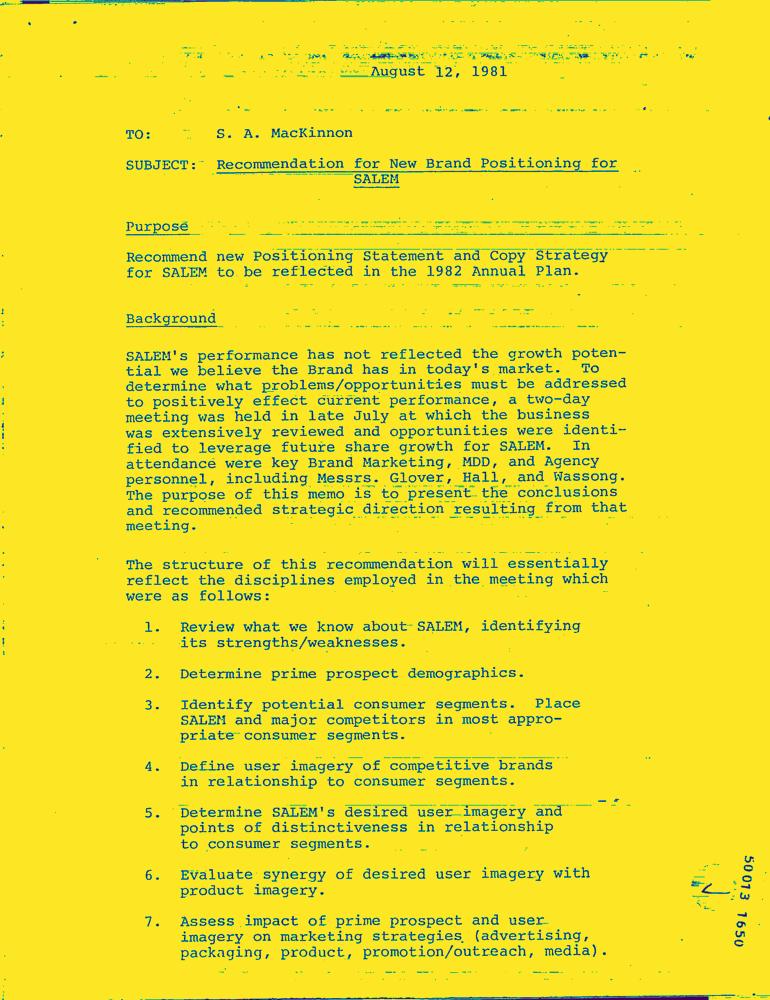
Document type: Letter-Doc